Question: How is the property described in the document?
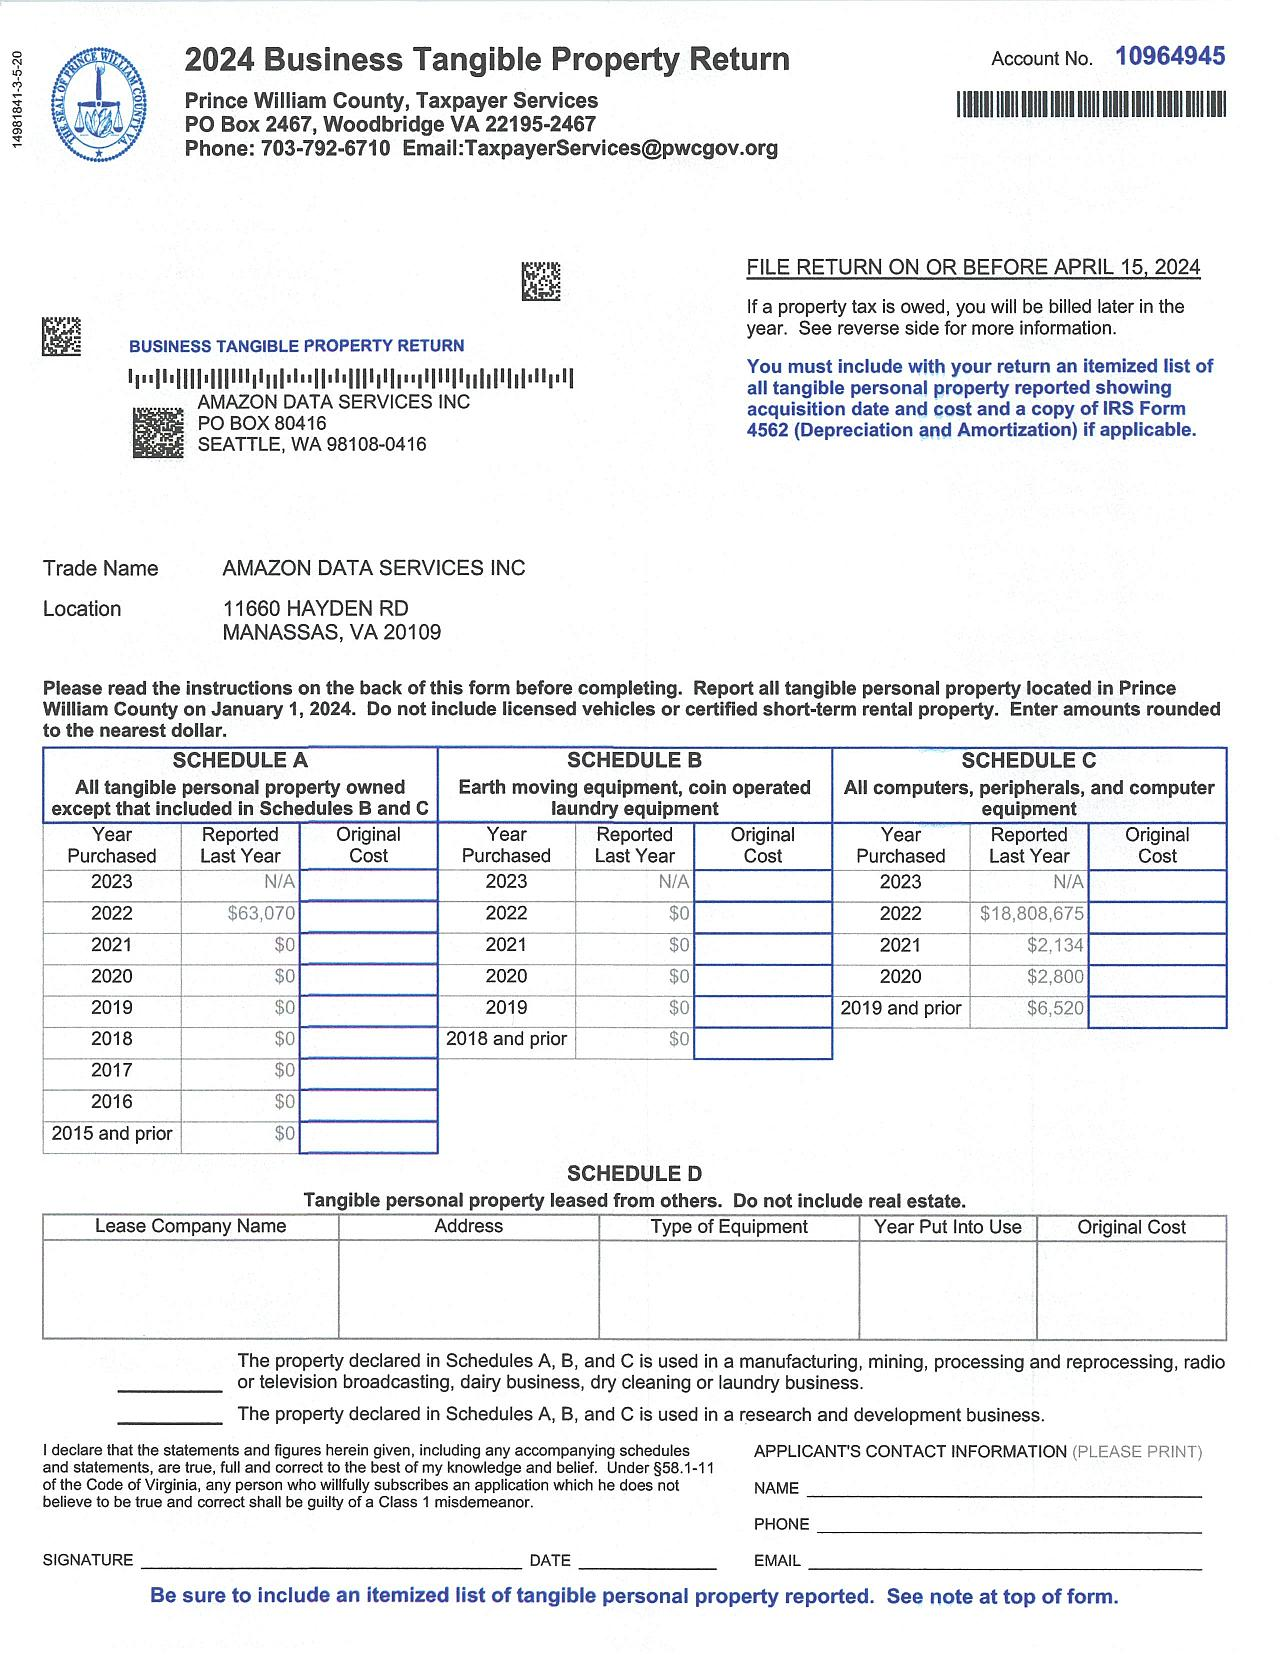
Answer: "AMAZON DATA SERVICES INC"